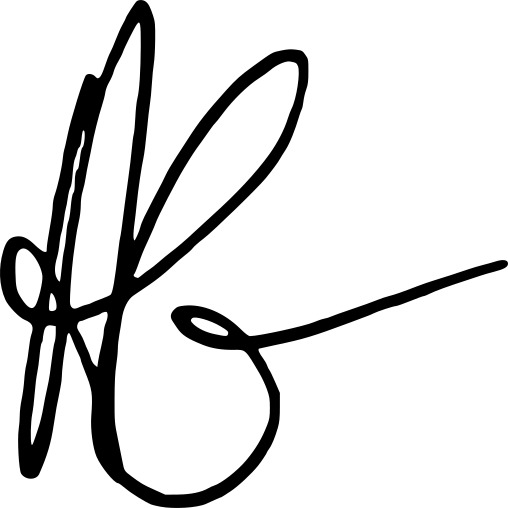
Signature of: annie genevard